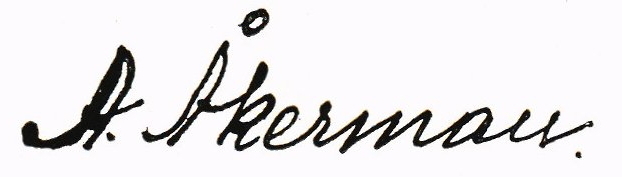
Signature of: assar åkerman